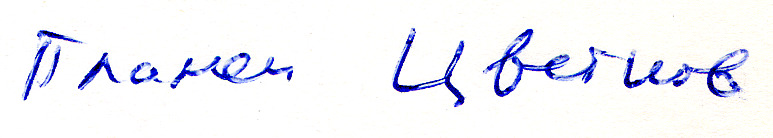
Signature of: plamen s cvetkov